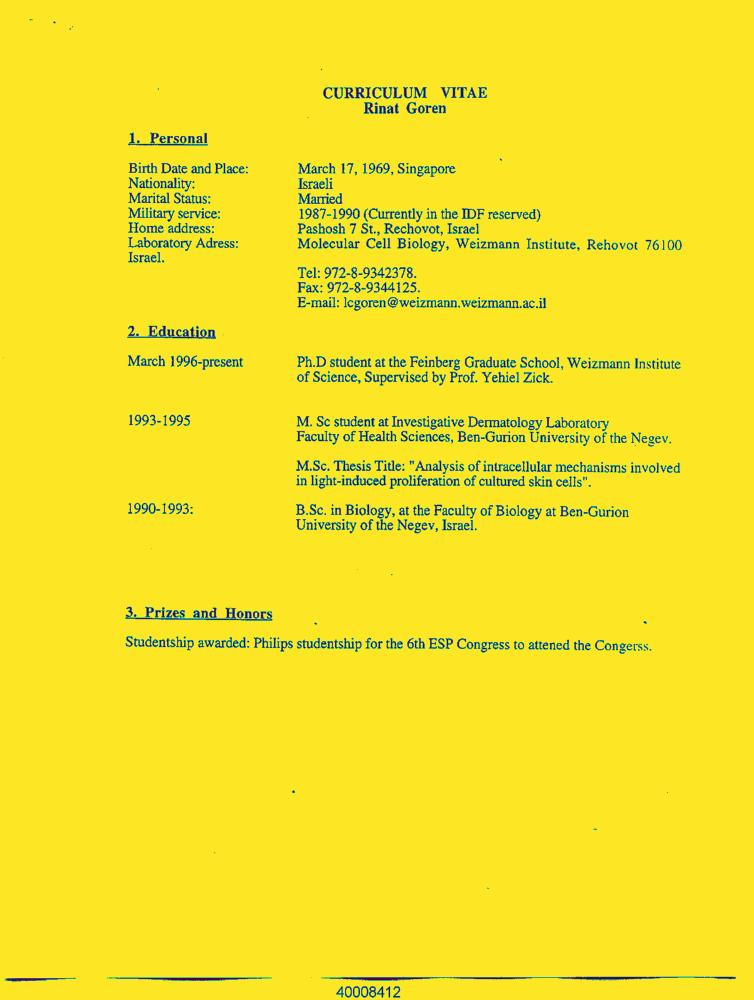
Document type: Resume-Doc